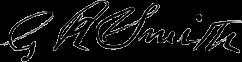
Signature of: george rappeen smith